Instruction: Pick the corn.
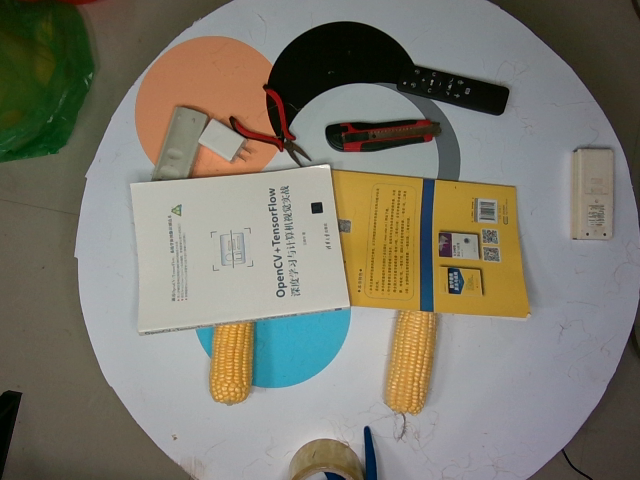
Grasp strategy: vertical